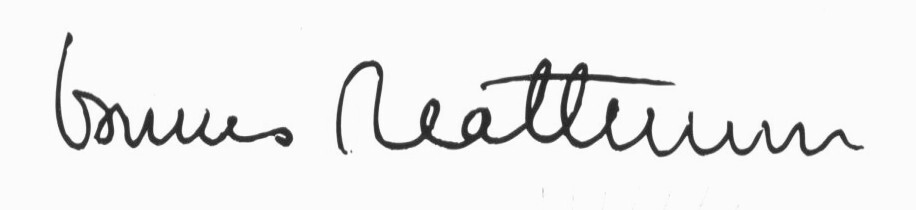
Signature of: bruno mathsson